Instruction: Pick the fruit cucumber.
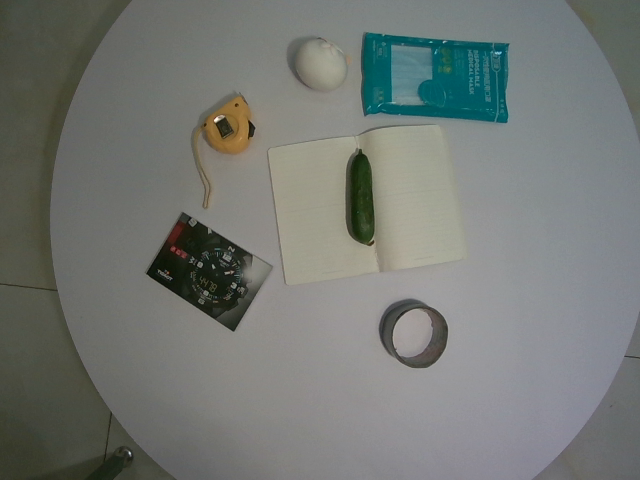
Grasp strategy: vertical